Question: How does the patient history play a role?
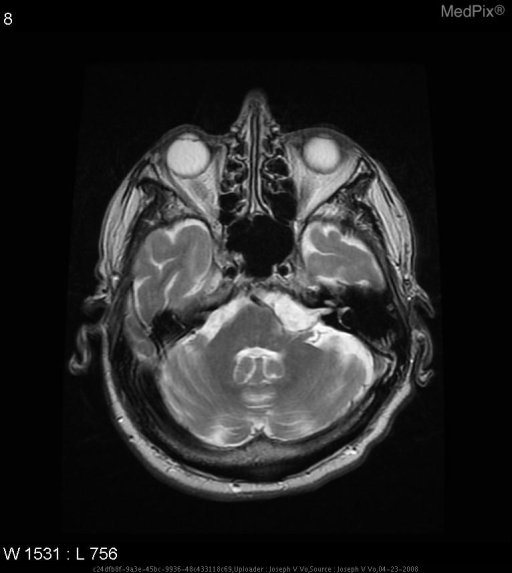
Answer: The patient's history of This 78 year old man came to the hospital for recent seizure like activity.  Past medical history is significant for seizures. is key in understanding the case.